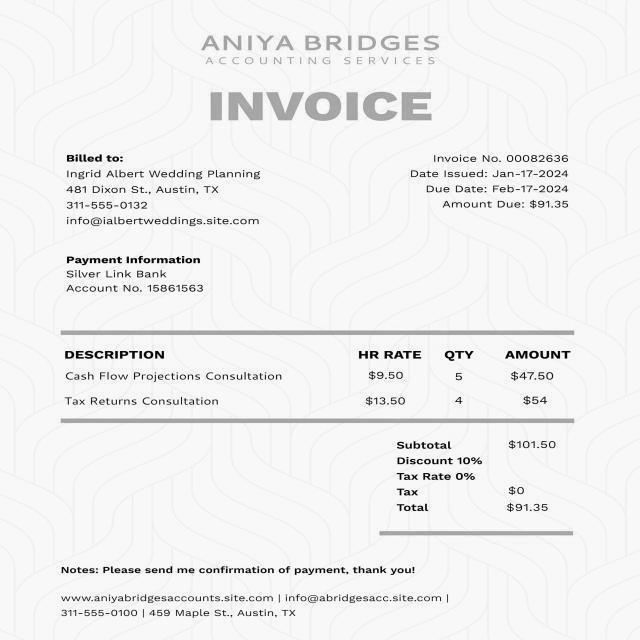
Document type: Invoice